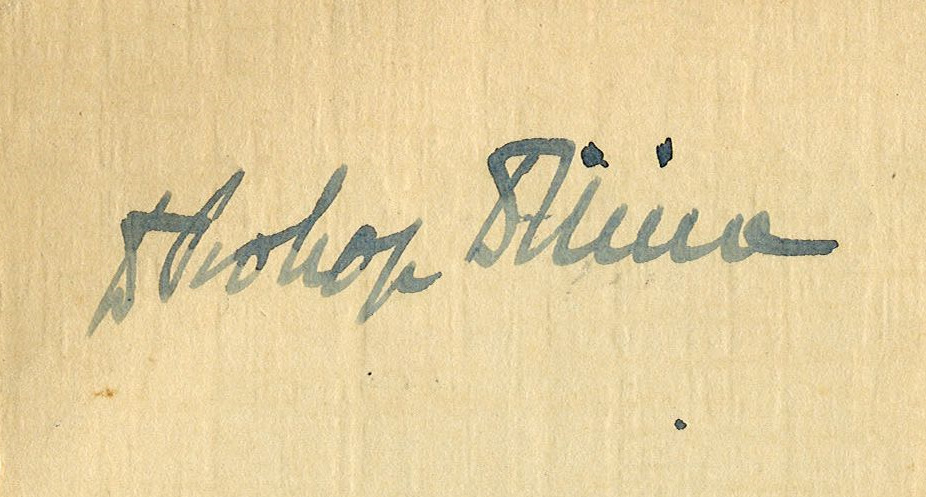
Signature of: prokop drtina